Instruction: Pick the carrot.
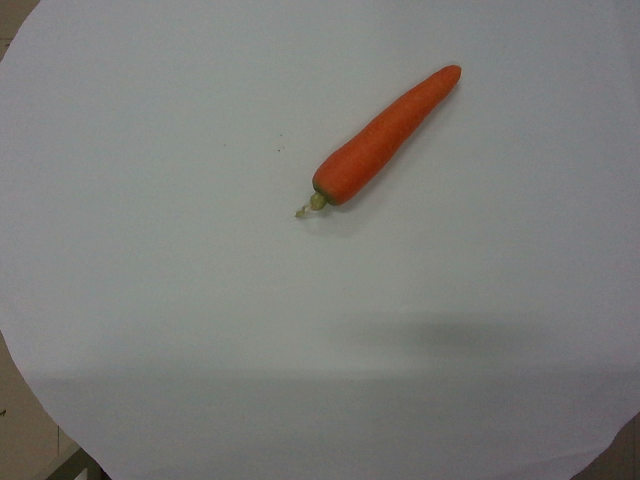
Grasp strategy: vertical